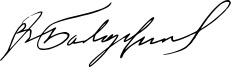
Signature of: vladimir boyadzhiev